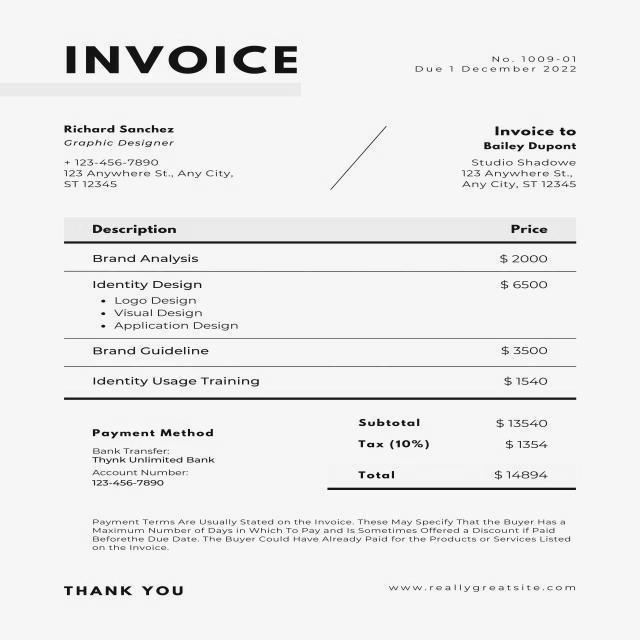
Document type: Invoice